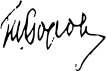
Signature of: todor borov